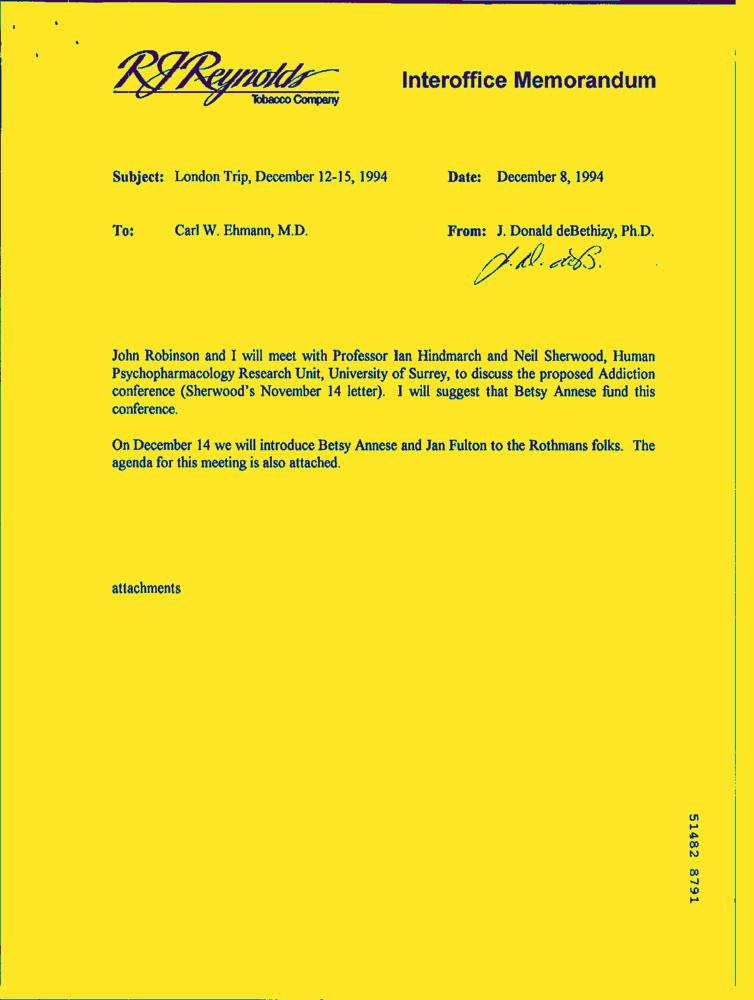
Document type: Letter-Doc